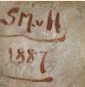
Signature of: sina mesdag van houten